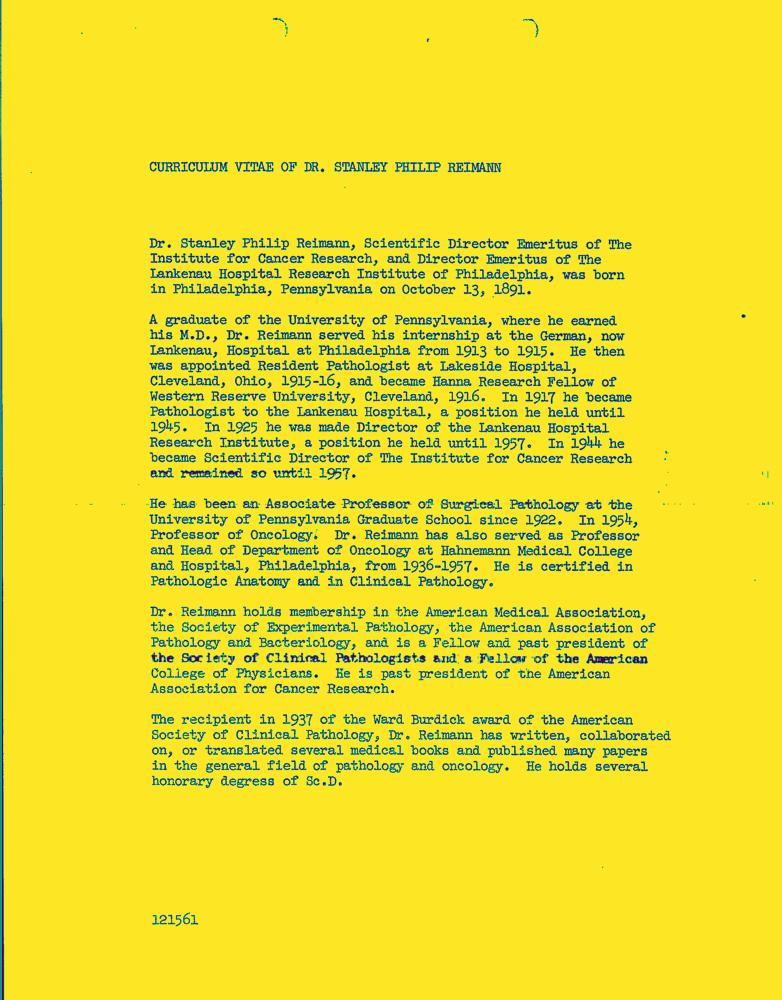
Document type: Resume-Doc